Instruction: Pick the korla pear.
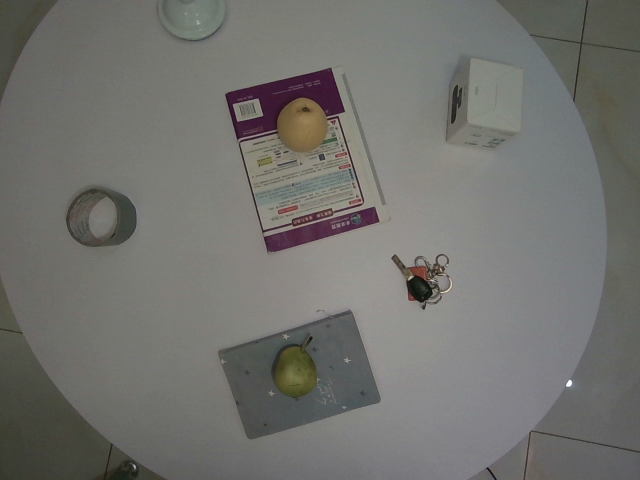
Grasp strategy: vertical